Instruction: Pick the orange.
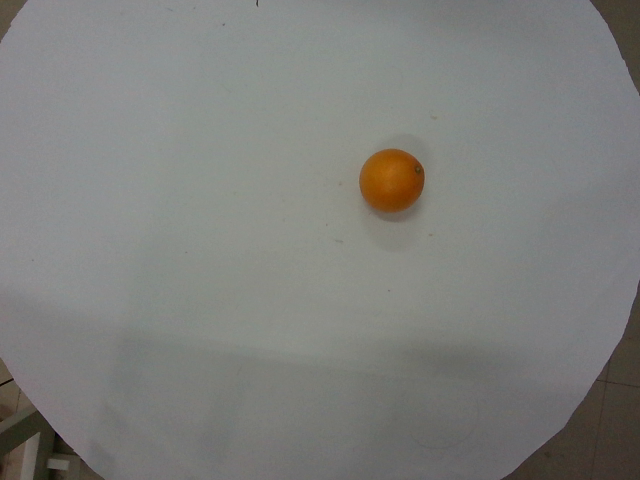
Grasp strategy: vertical